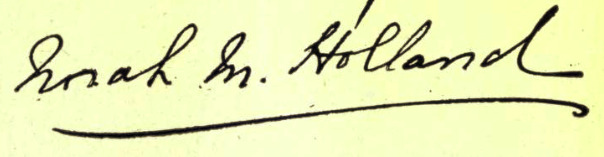
Signature of: norah m holland